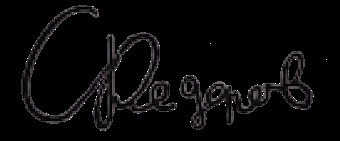
Signature of: georgij borisovič fedorov